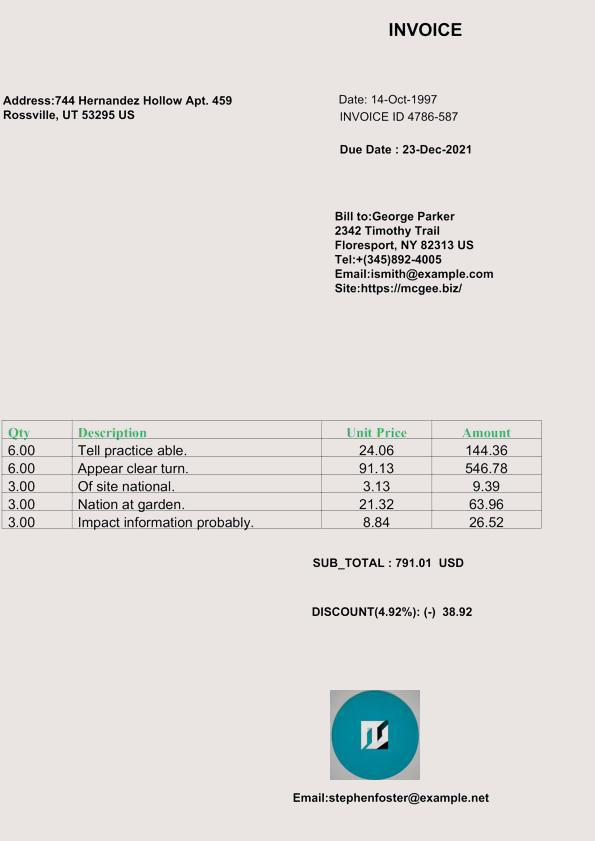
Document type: Invoice